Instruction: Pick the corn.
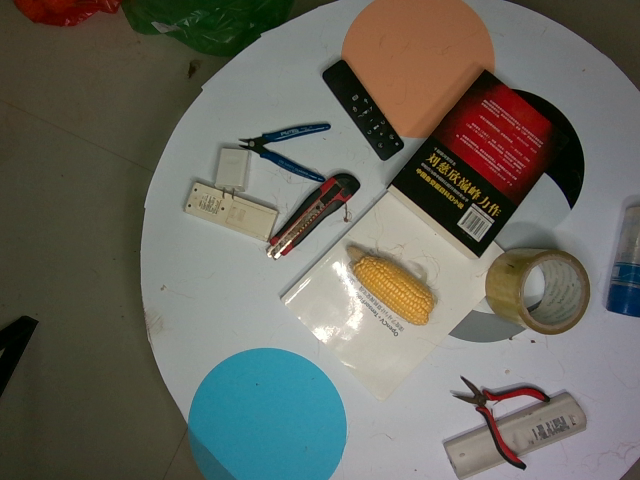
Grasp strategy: vertical